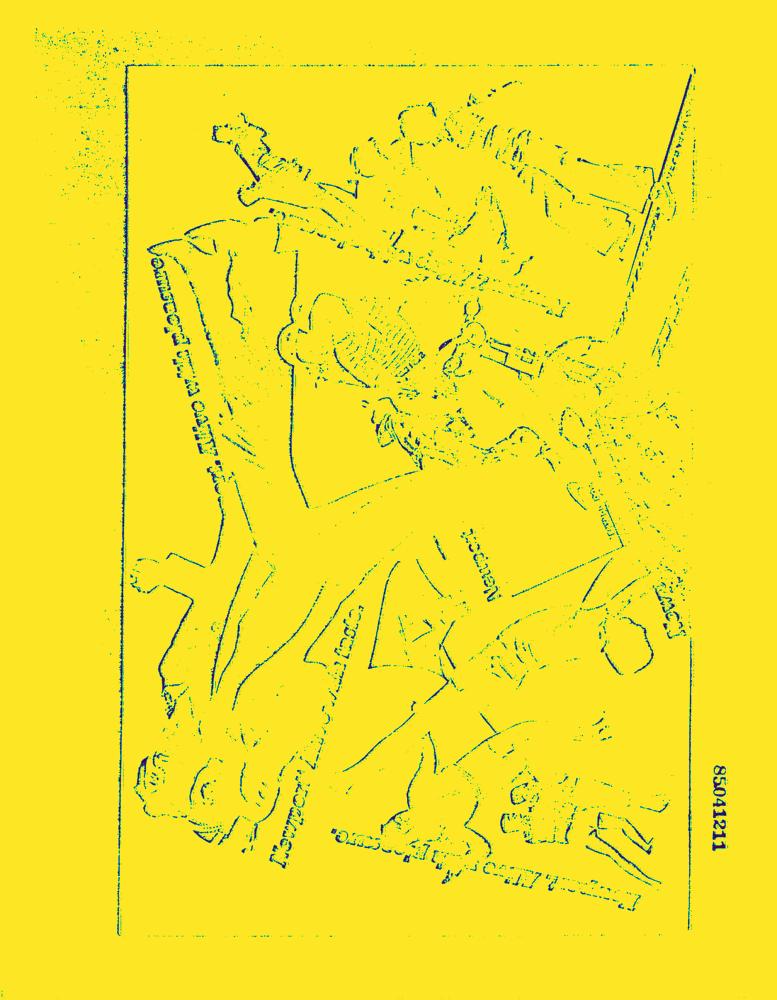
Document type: AD